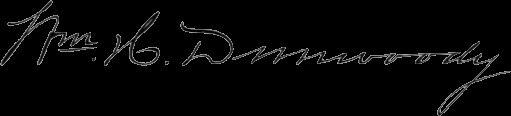
Signature of: william hood dunwoody